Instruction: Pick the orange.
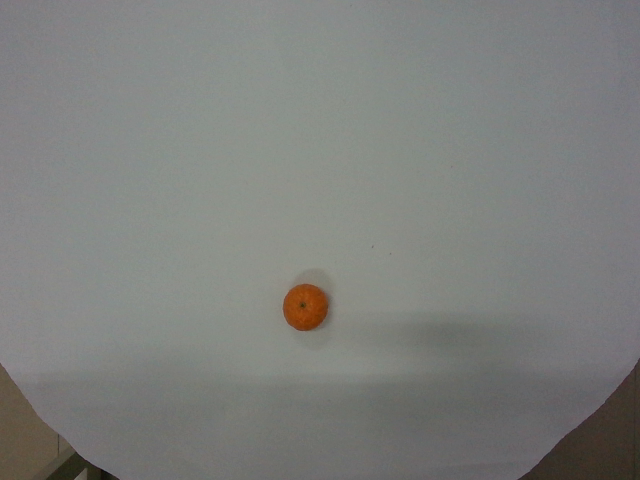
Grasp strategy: vertical